Question: What is the name of the tenant mentioned in the document?
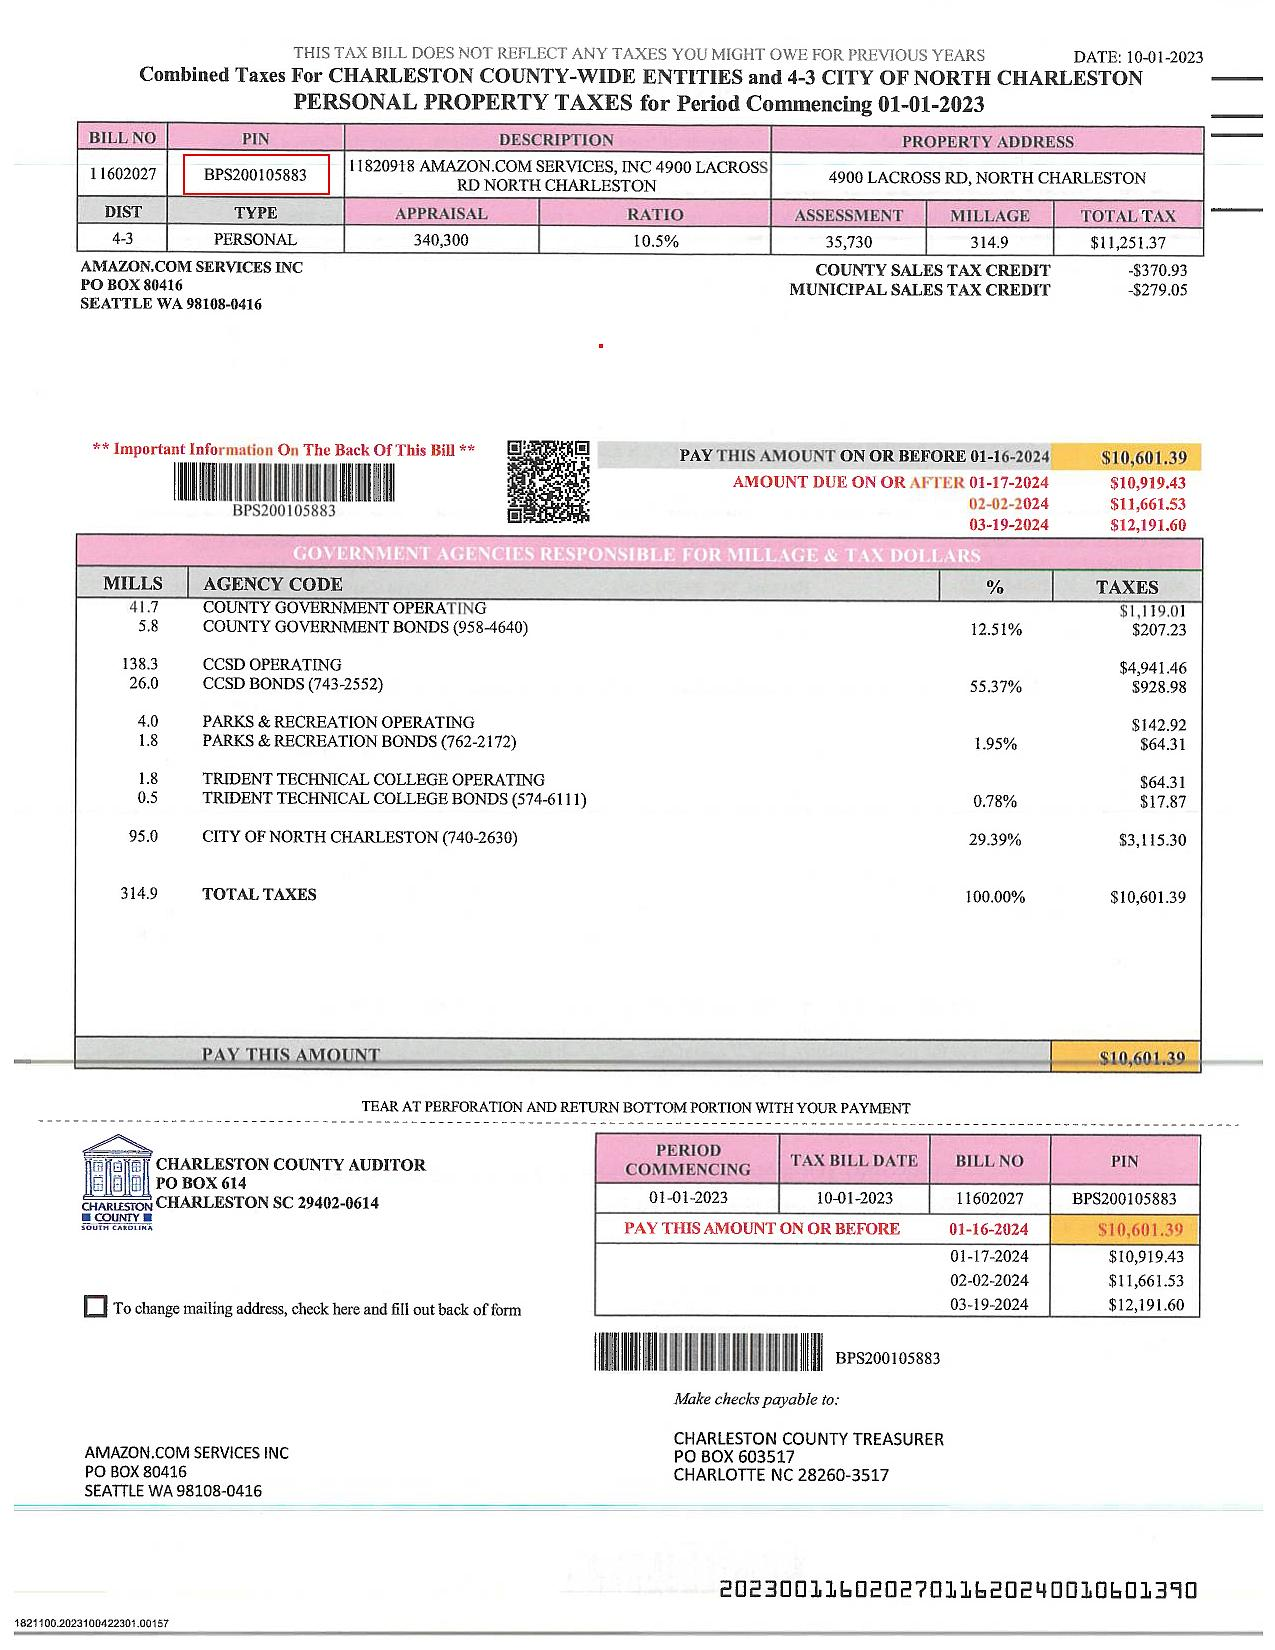
Answer: "AMAZON.COM SERVICES INC"